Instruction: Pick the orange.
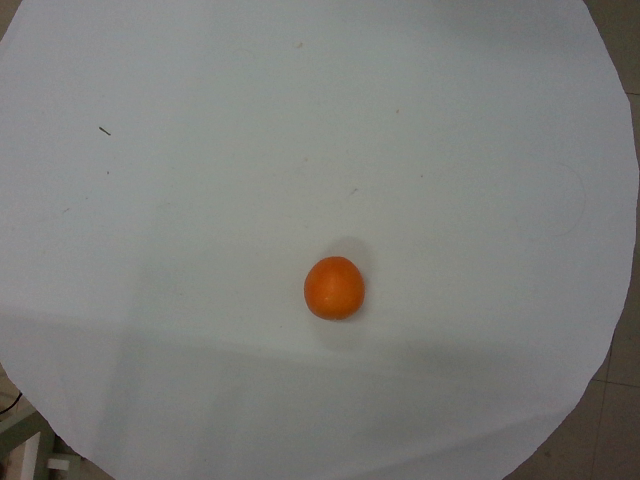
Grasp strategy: vertical